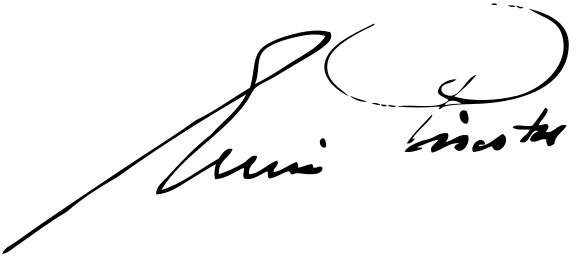
Signature of: erwin piscator